Question: What are the imaging findings?
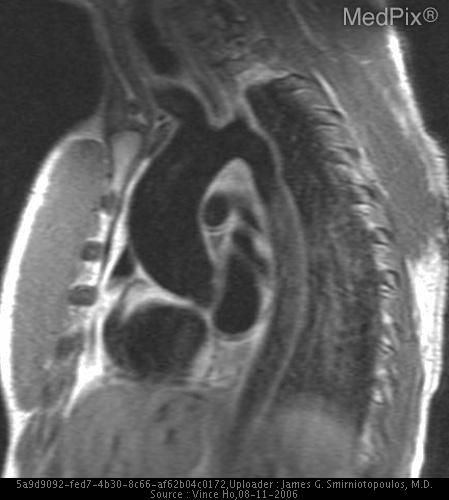
Answer: The imaging shows On axial (Figure A) and sagittal (Figure B) black blood DIR FSE images, the patient is noted to have a dilated ascending aorta, which measures approximately 48 mm in diameter. Steady state free precession is a relatively newer MR pulse sequence that provides good homogeneity of the bright blood pool signal and confirms the aortic dilatation noted on black blood images (Figures C and D).  On cine bright blood MR using fast gradient echo imaging, a distinctive systolic flow jet (Figure E, arrow) is noted which arises from the posterior aortic valve into the ascending aorta. This moderate to large jet is consistent with moderate to severe aortic stenosis.  No diastolic jet to suggest aortic insufficiency was seen (not shown).  On cine bright blood phase contrast imaging at the level of the aortic valve, the aortic valve orifice is noted to be lens shaped (Figure F, arrowheads).  Contrast-enhanced three-dimensional MRA (Figure G) confirmed the dilated ascending aortic root and absence of an aortic dissection or coarctation. Figure B. Sagittal Double IR FSE On DIR FSE images (A, axial; B, sagittal), dilation of the ascending aorta to 4.8 cm is well seen.  This is confirmed on corresponding bright blood images (C, axial; D, sagittal) performed using a steady state free precession pulse sequence.  Ao = ascending aorta.